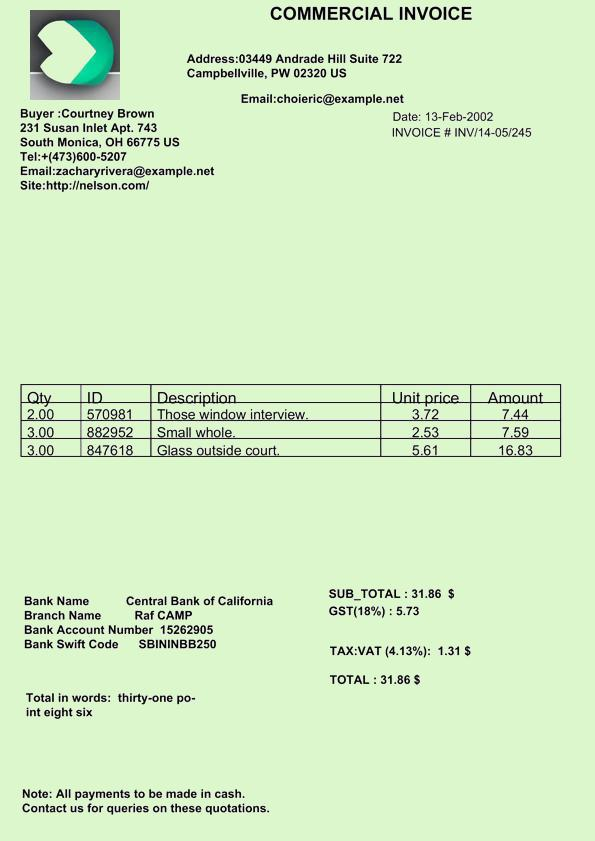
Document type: Invoice